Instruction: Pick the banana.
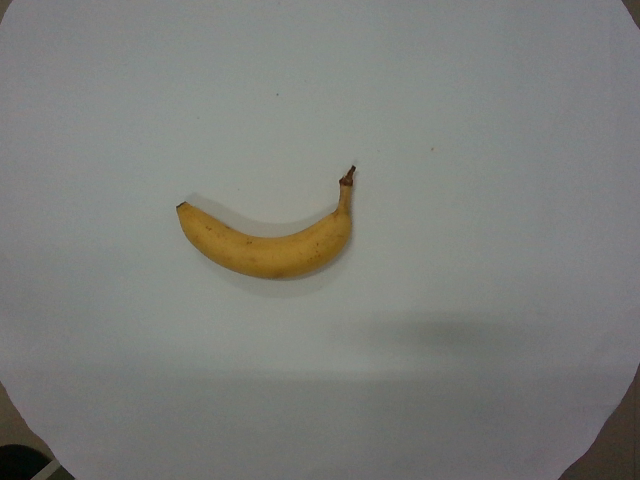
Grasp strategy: vertical